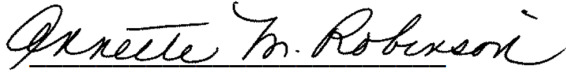
Signature of: annette robinson